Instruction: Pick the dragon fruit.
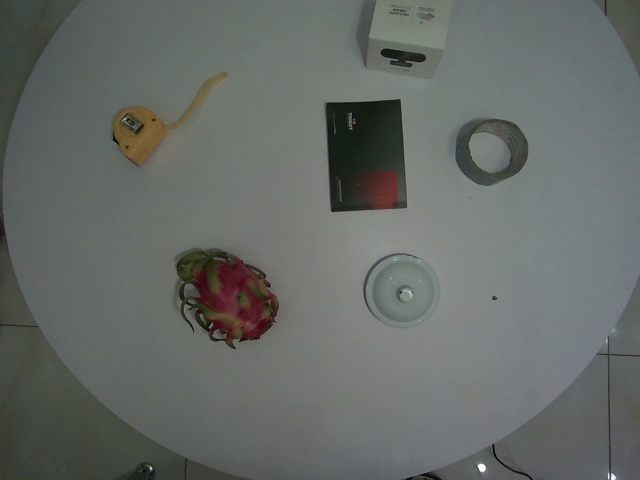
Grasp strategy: vertical